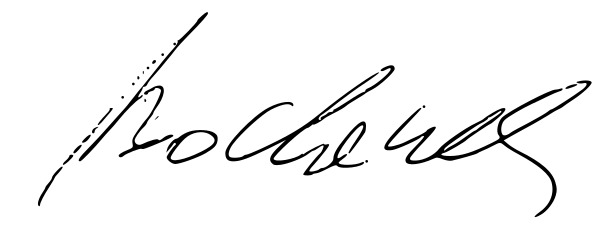
Signature of: rafał bochenek